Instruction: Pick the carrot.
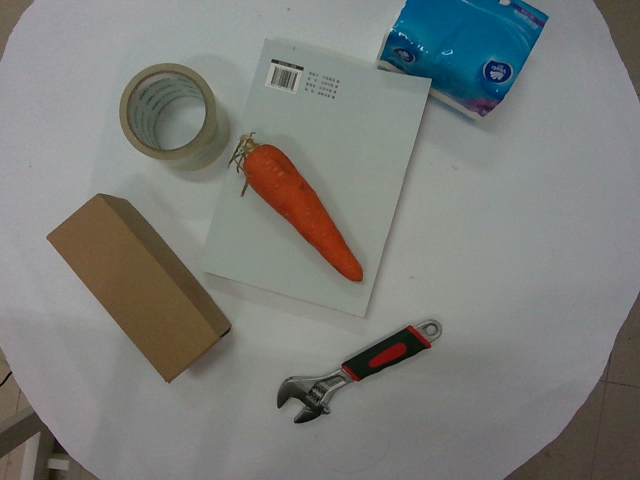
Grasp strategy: vertical